Question: Talk about the condition:
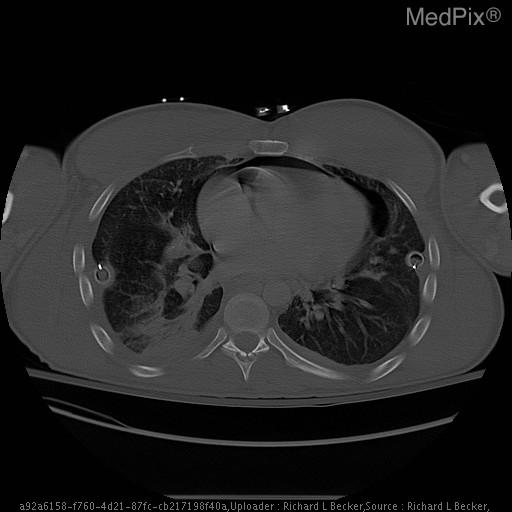
Answer: The disease is discussed as: Pneumopericardium is defined as air with the pericardial sac. It is an uncommon finding and the exact mechanism is still not well understood although it is an associated complication of existing pneumothorax or pneumomediastinum. It may occur in patients with barotrauma seondary to a blast injury or from valsalva maneuver. It can also be idiopathic and should be considered as a potential source of chest pain, especially if no trauma is present. It is important to recognize because it can result in cardiac tamponade for which the treatment is either surgical with needle drainage or close observation because they can spontaneously resolve.